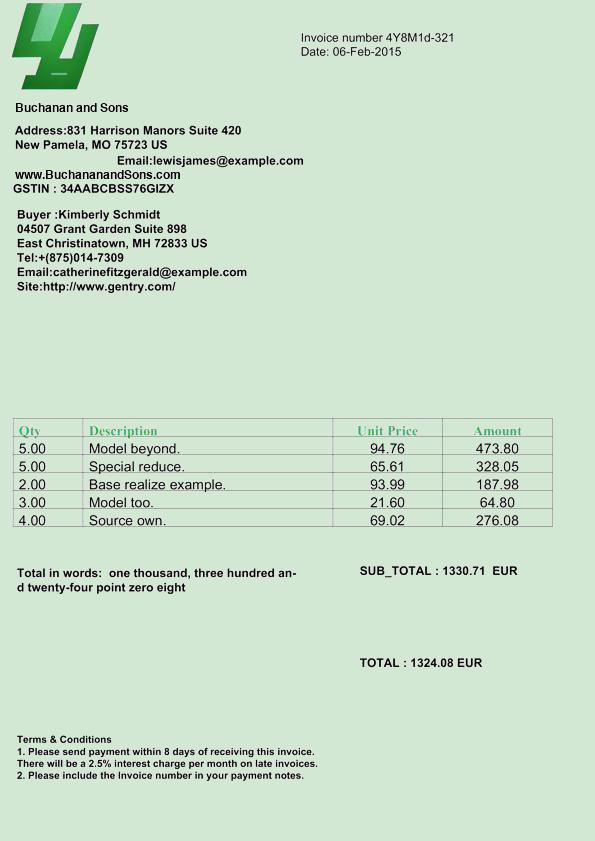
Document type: Invoice